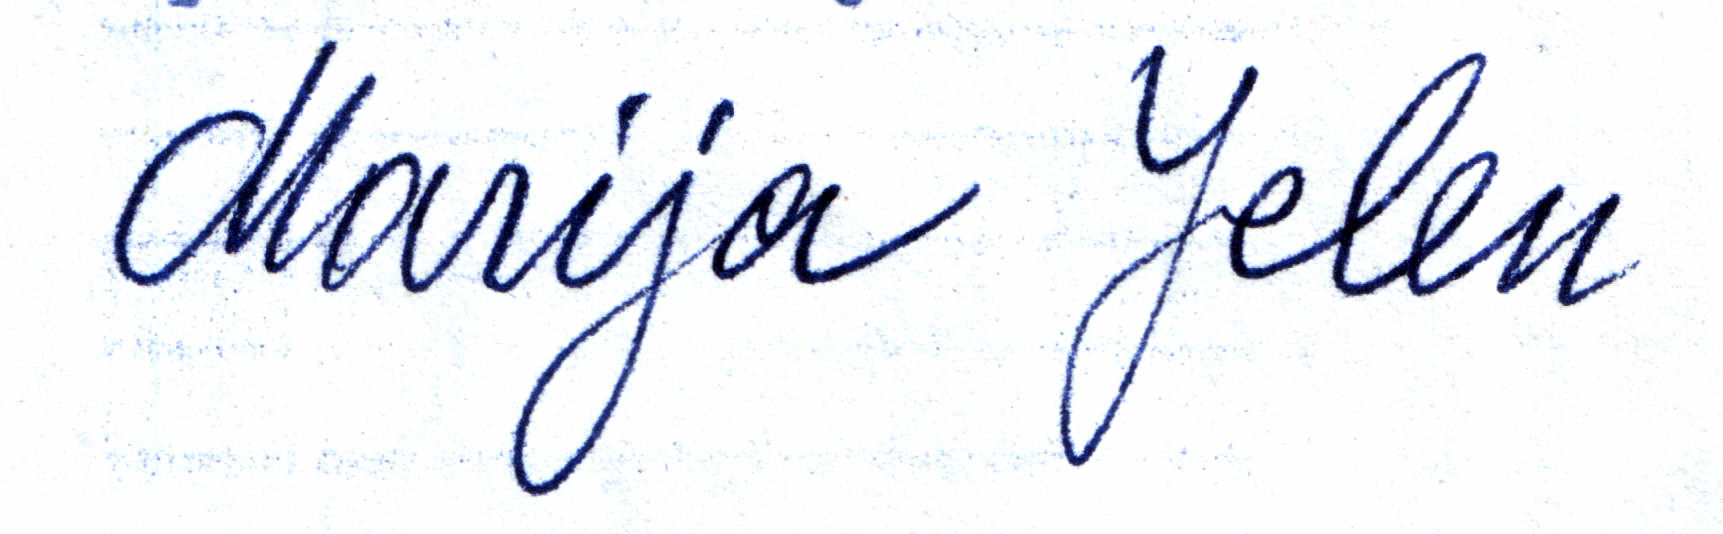
Signature of: marija brenčič jelen